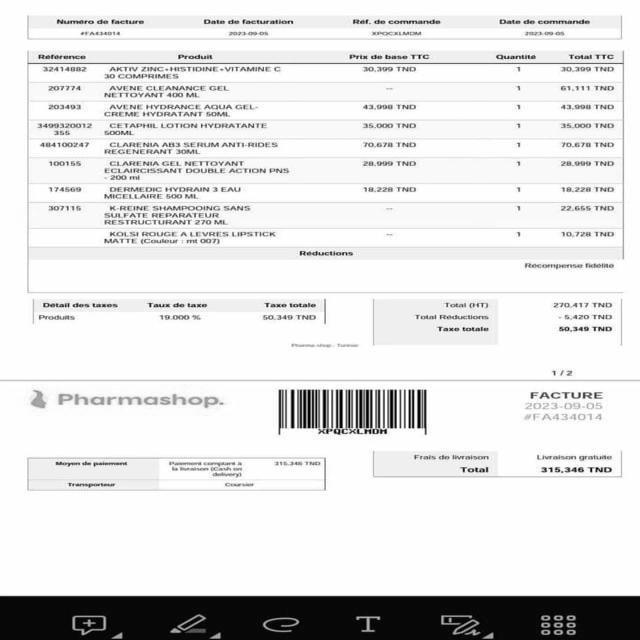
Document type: Invoice